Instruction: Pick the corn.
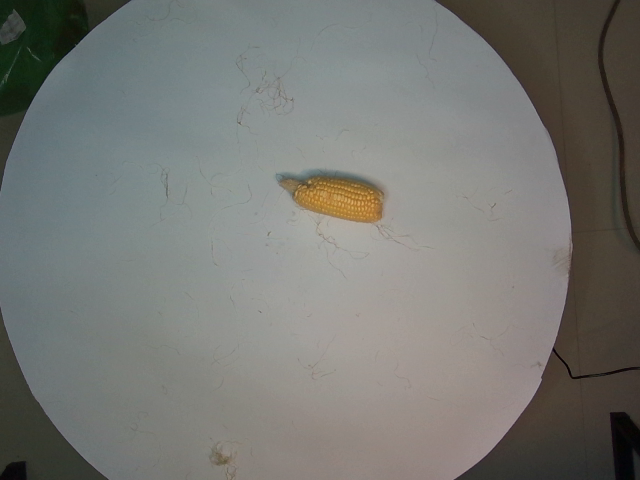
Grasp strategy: vertical